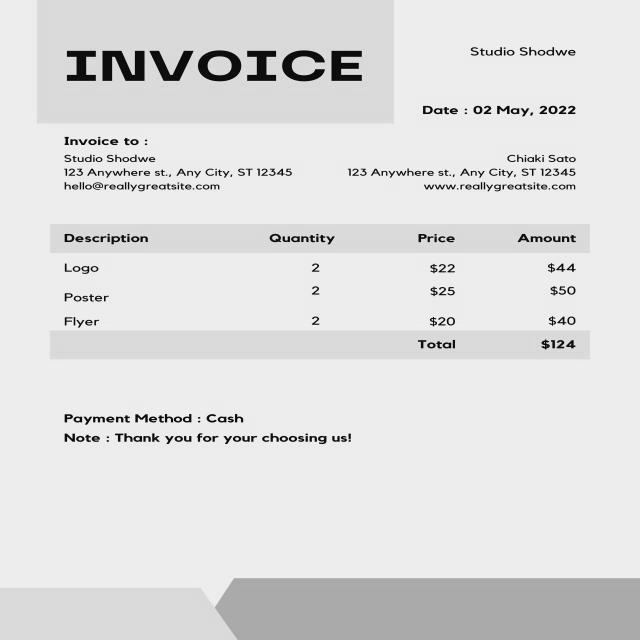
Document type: Invoice